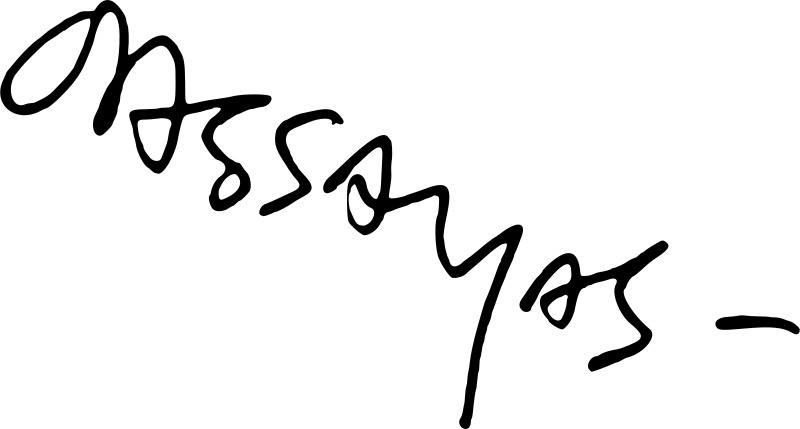
Signature of: olivier assayas